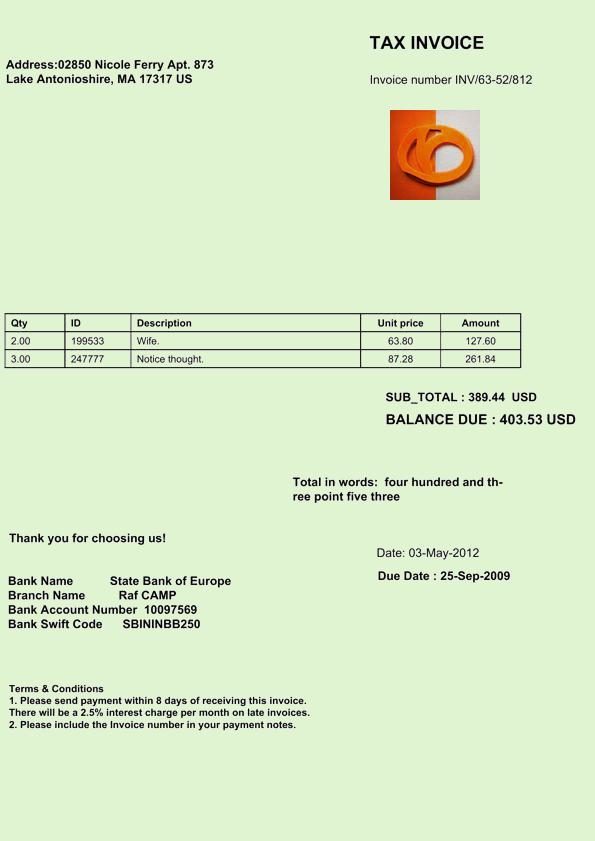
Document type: Invoice